Question: How is the history relevant to the case?
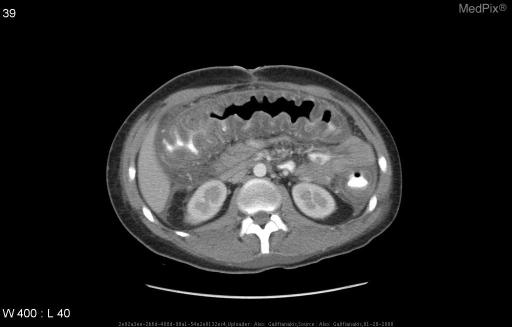
Answer: The patient's history of 22 year old male OIF patient s/p blast injury and several weeks of antibiotic therapy. is key in understanding the case.